Question: What type of tax is indicated in the document, personal property or real estate?
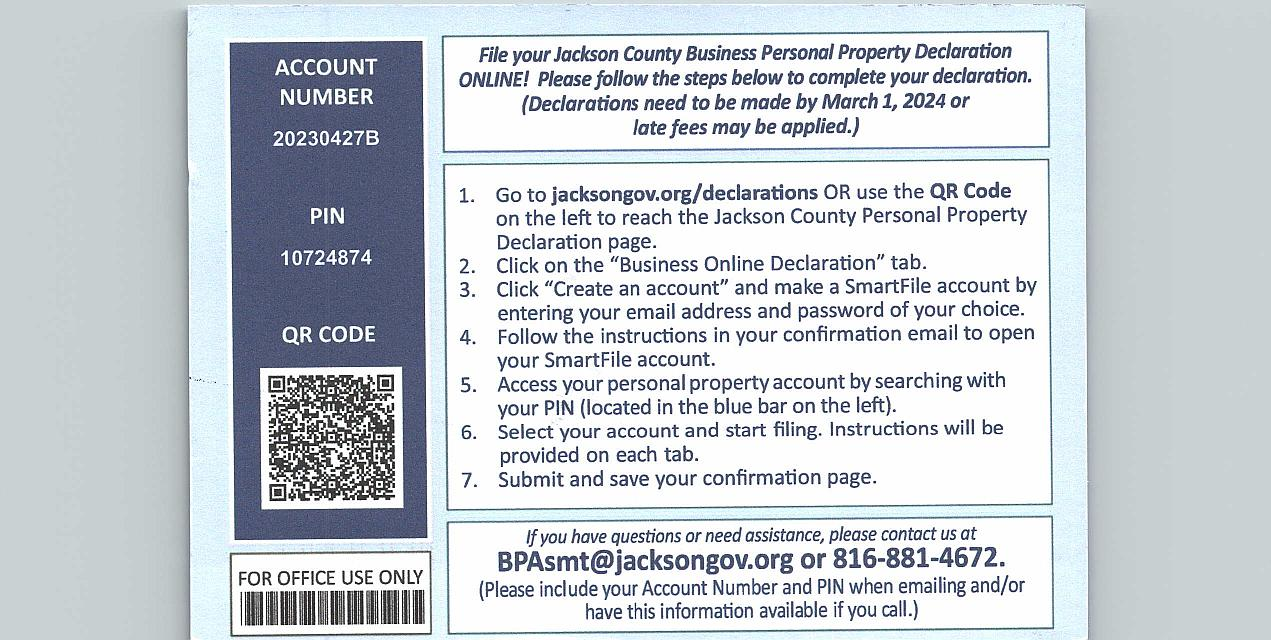
Answer: "Personal Property Tax"